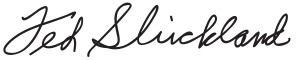
Signature of: ted strickland